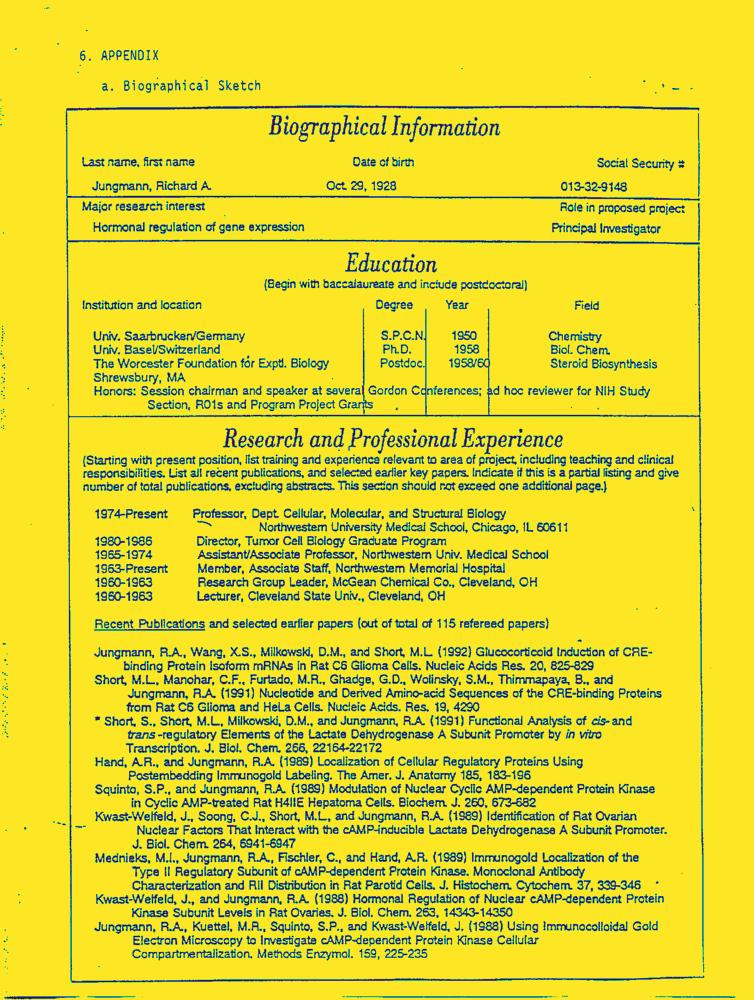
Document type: Resume-Doc